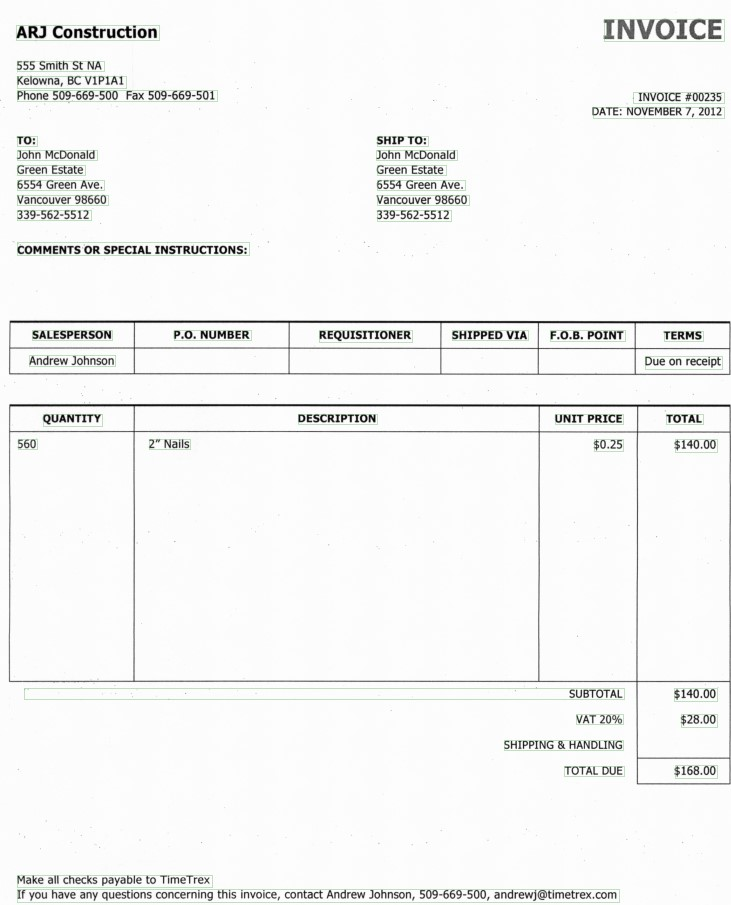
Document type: Invoice